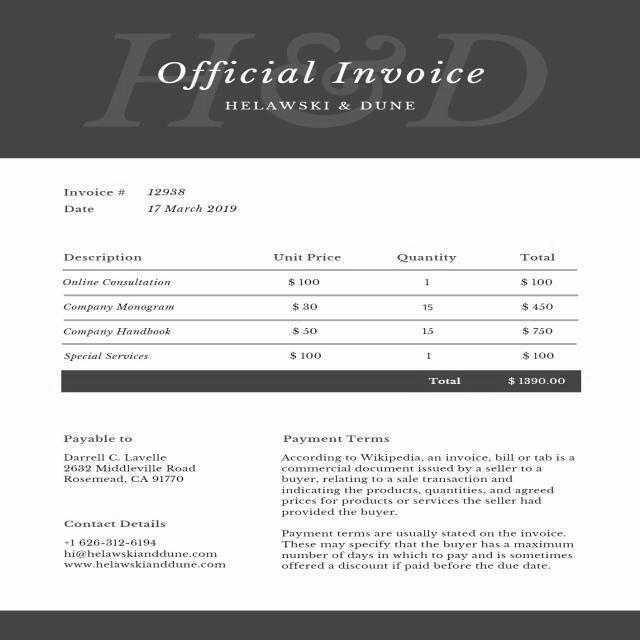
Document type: Invoice